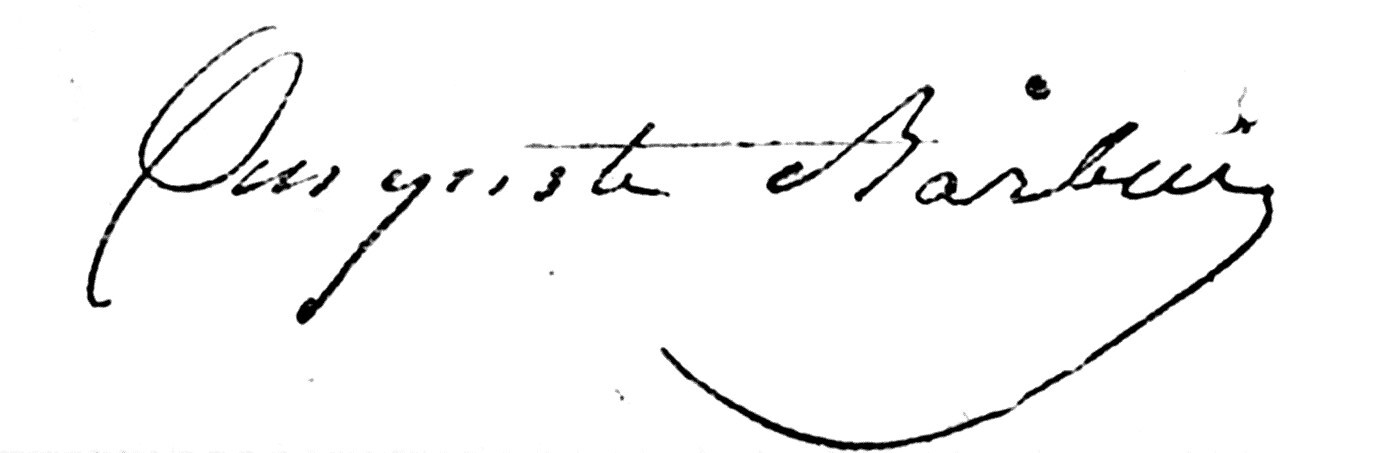
Signature of: henri auguste barbier